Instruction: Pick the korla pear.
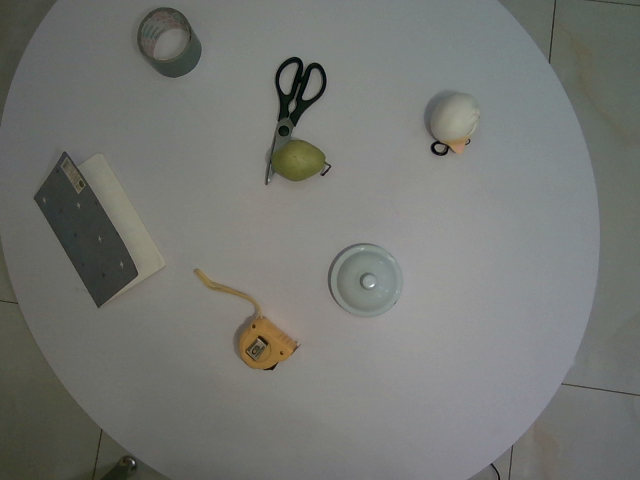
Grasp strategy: vertical